Question: What do the imaging results show?
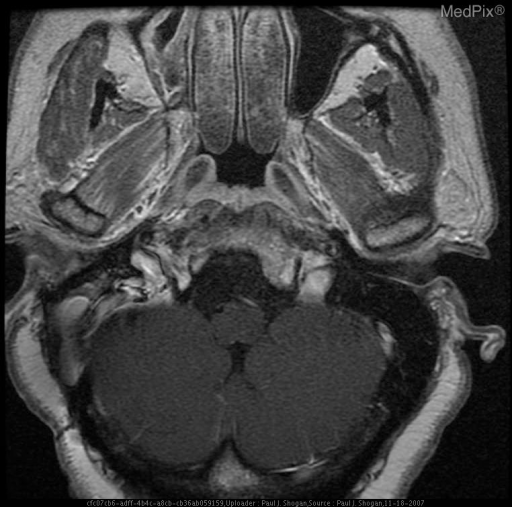
Answer: The imaging shows Noncontrast CT:  The patient is status post right suboccipital craniotomy.  There is a subtle area of hypoattenuation off-midline to the right, anterior and lateral to the pons.

Contrast enhanced CT demonstrates a subtle area of nonenhancing hypoattenuation off-midline to the right, anterior and lateral to the medulla.

MRI:

Sagittal T1-weighted FLAIR demonstrates expansion of the prepontine cistern, and enlargement of the CSF space anterior to the proximal cervical spinal cord and medulla, with displacement of the medulla posteriorly.  This space contains an extra-axial mass, demonstrating heterogeneous signal intensity.

Coronal T2-weighted FLAIR demonstrates heterogeneous signal intensity in the prepontine cistern.

Axial T1 weighted images demonstrates the prepontine cistern extra-axial mass that is near CSF signal intensity with enlargement of the pre-medullary cistern.

Axial T2 weighted images demonstrates the lamellated mass, which is heterogenous in signal intensity posterior to the hypophsial fossa and anterior to the basilar artery.

Axial T1-weighted image with gadolinium demonstrates no significant enhancement of the extra-axial mass.

Axial Diffusion Weighted image demonstrate restricted diffusion.

Sagittal 3D FIESTA demonstrates low signal in the prepontine cistern, and enlargement of the CSF space anterior to the proximal cervical spinal cord and medulla.

Axial 3D FIESTA image demonstrates low signal intensity in the prepontine cistern, medial to cranial nerve V, and adjacent to the right cranial nerve VII and VIII complex. Axial T1-weighted image after gadolinium administration demonstrates no significant enhancement of the extra-axial mass..